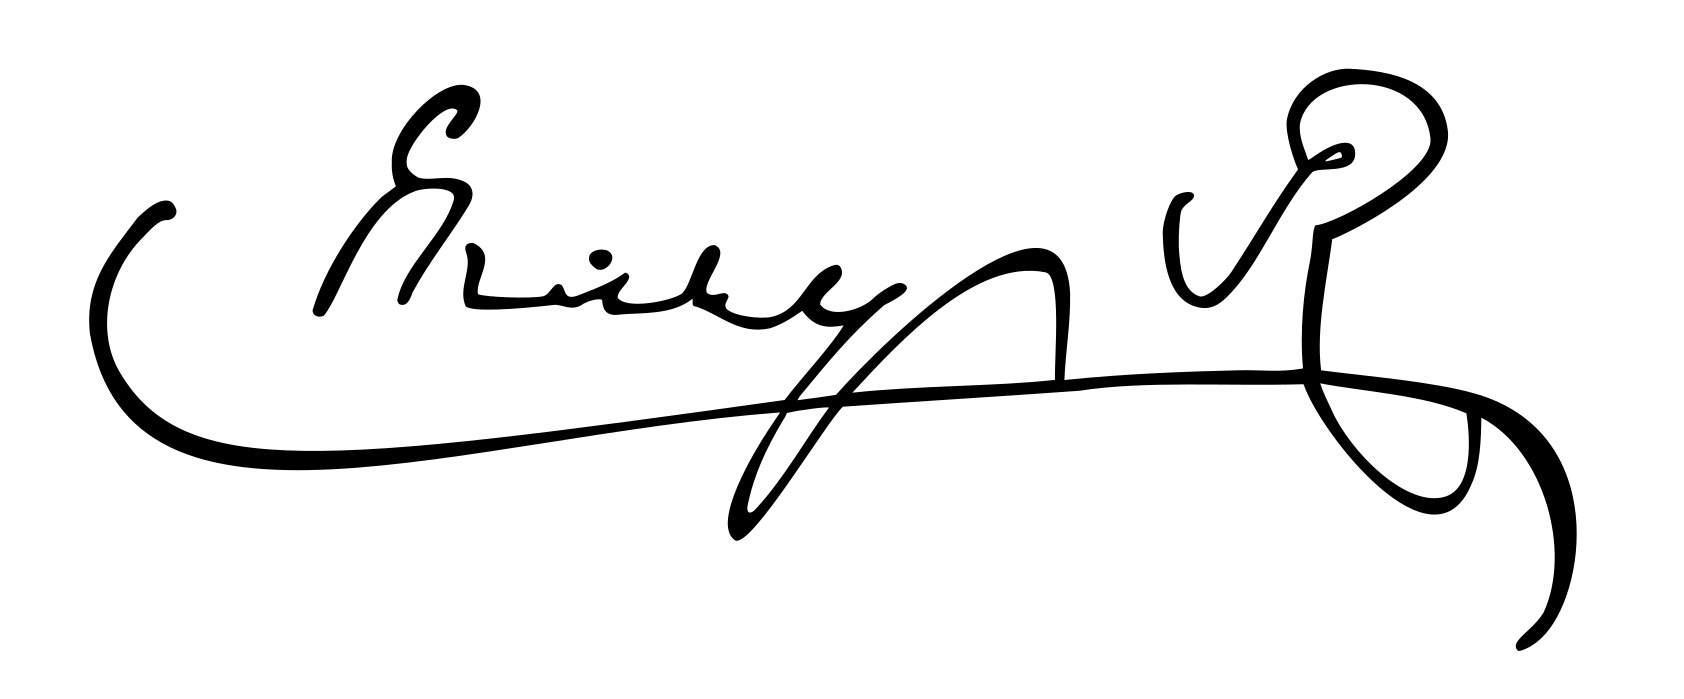
Signature of: mary of teck